Question: What jurisdiction, city, or county is the document associated with?
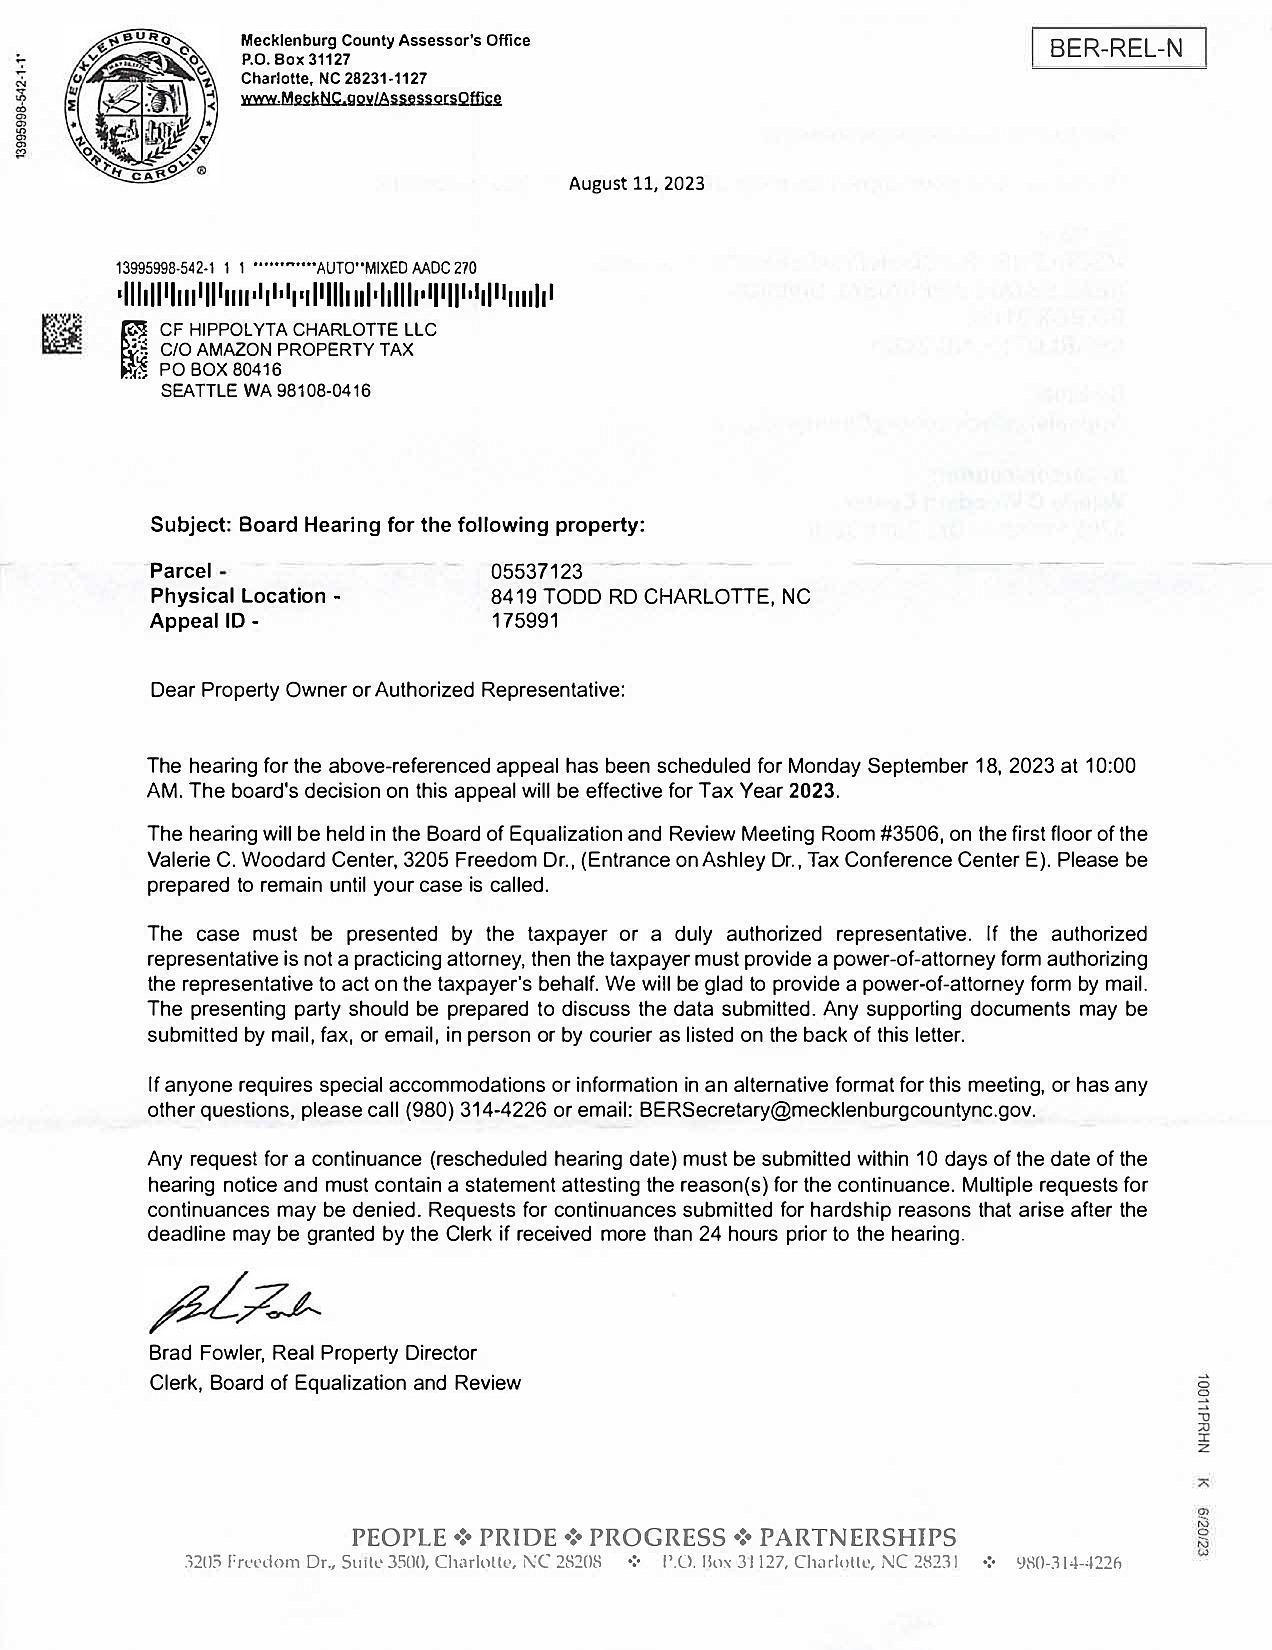
Answer: "Mecklenburg County"